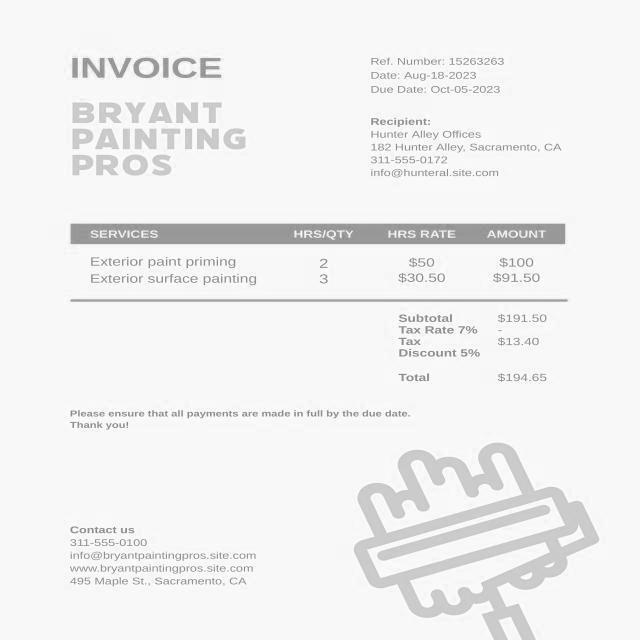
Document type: Invoice